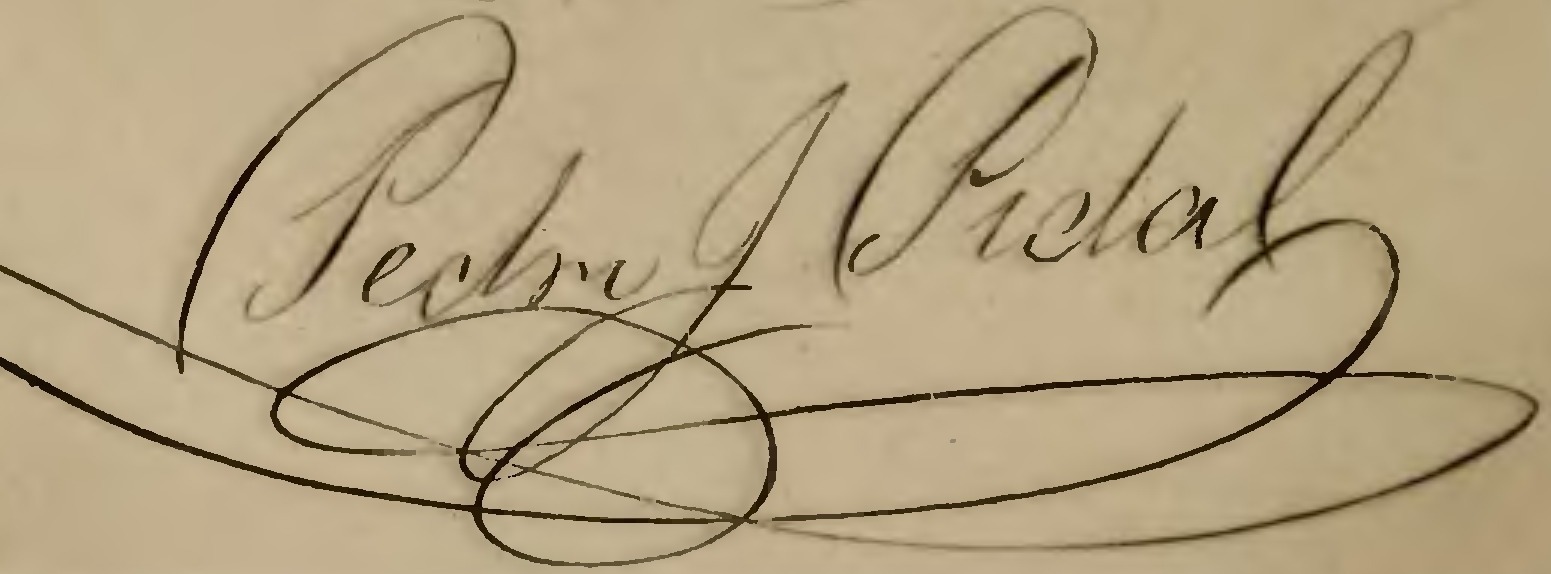
Signature of: pedro josé pidal 1st marquis of pidal